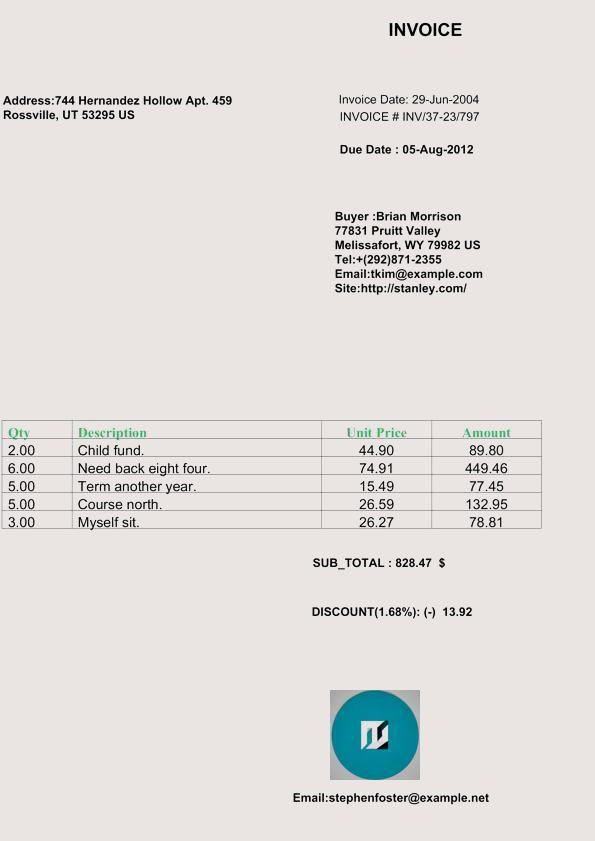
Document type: Invoice